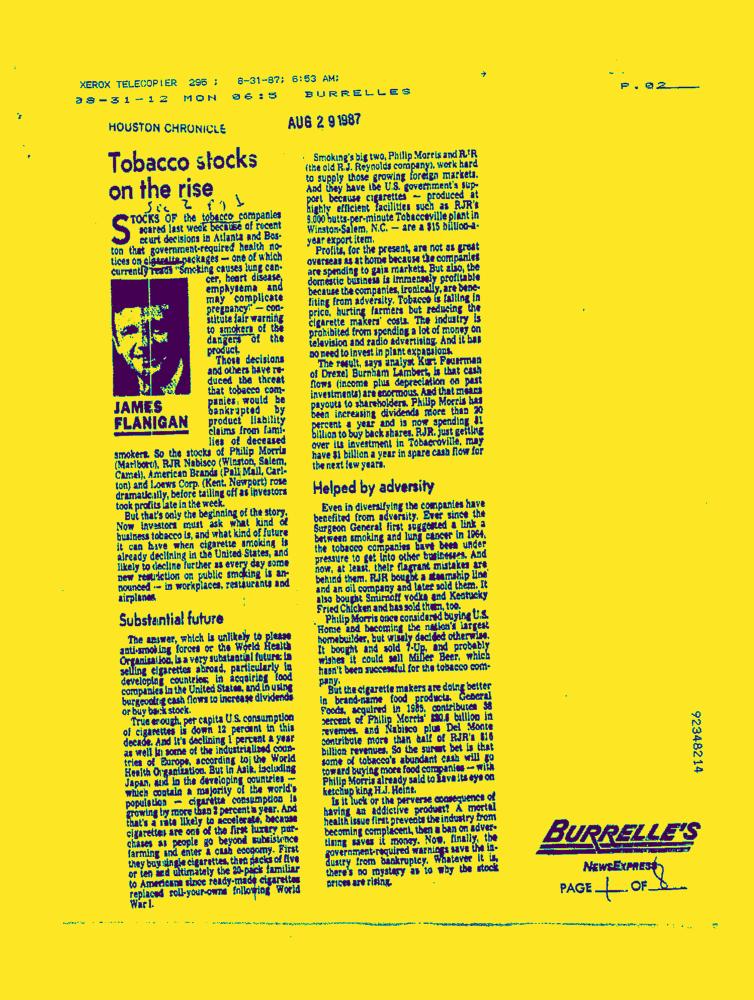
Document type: News-Article